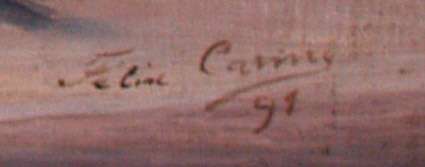
Signature of: félix carme